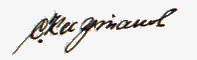
Signature of: sergey kaftanov